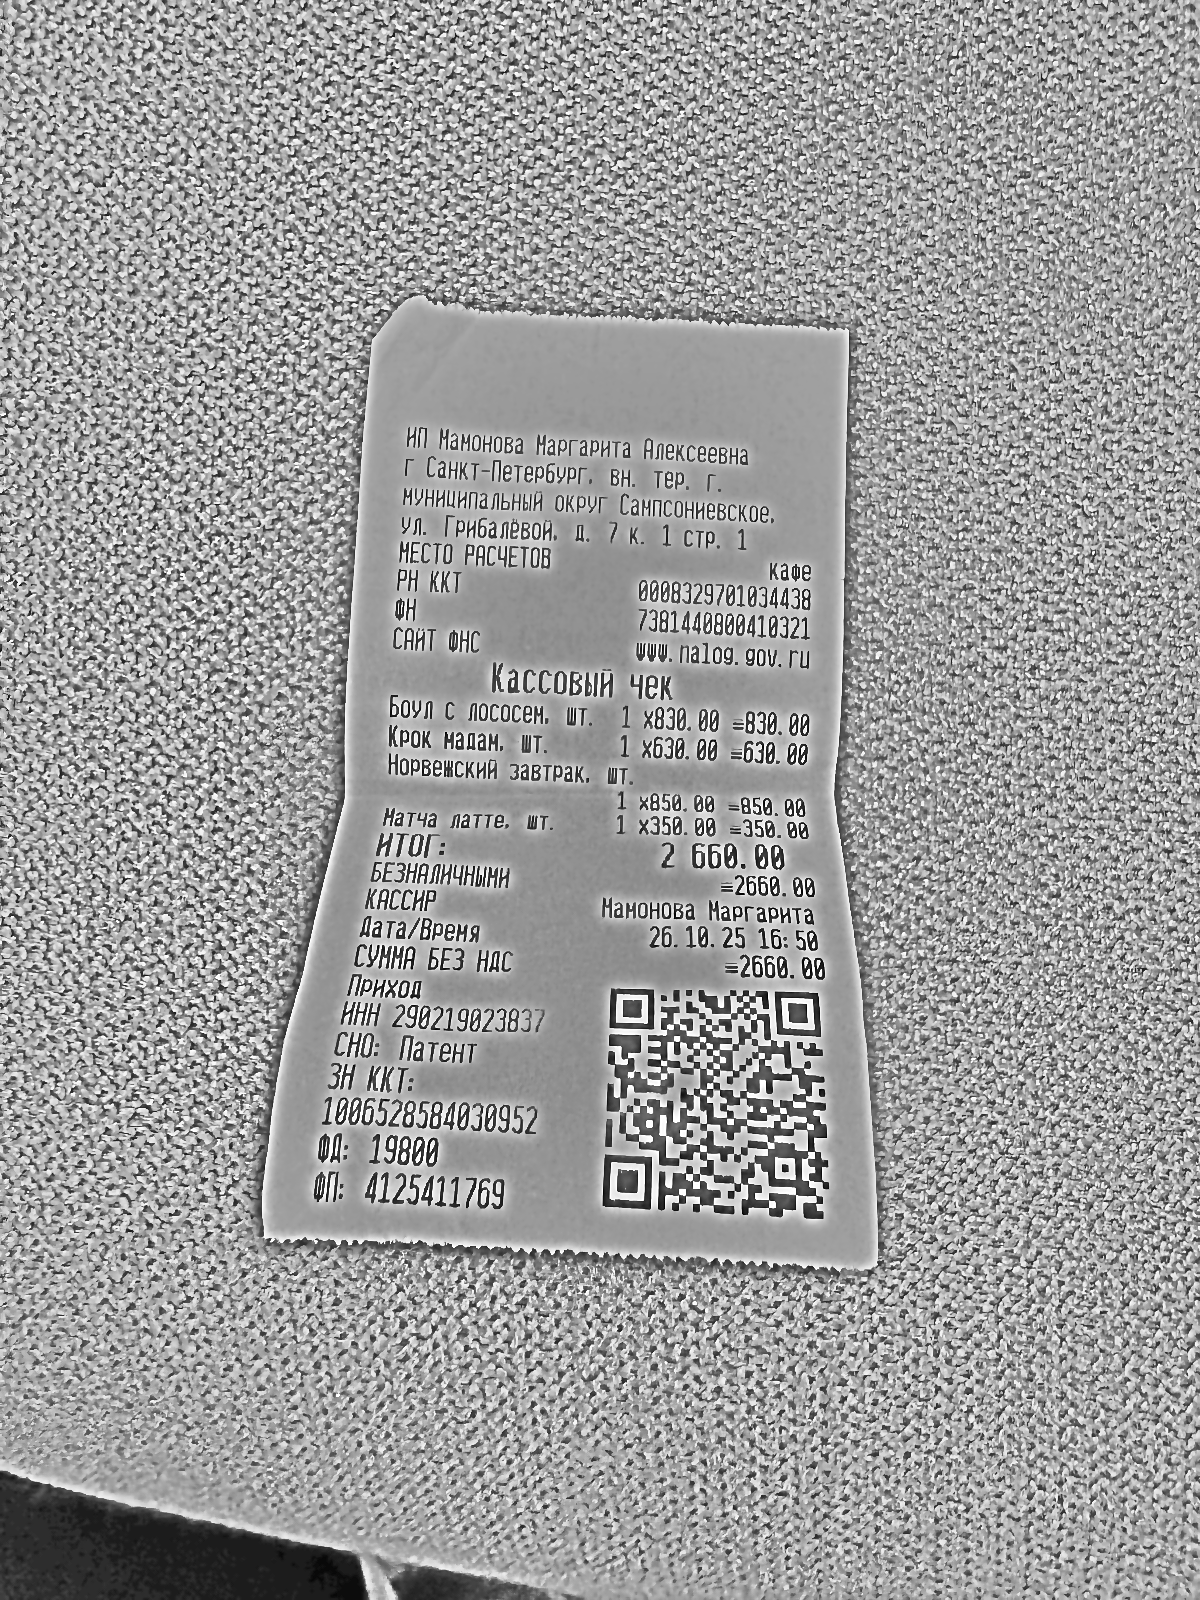
Продавец: ИП Мамонова Маргарита Алексеевна
ИНН: 290219023837
Дата: 26.10.25
Товары: Боул с лососем. шт.; Крок мадам. шт.; Норвежский завтрак. шт.; Матча латте. шт.
Количество: 1; 1; 1; 1
Цена: 830.00; 630.00; 850.00; 350.00
Сумма: 830.00; 630.00; 850.00; 350.00
Итого: 2660.00